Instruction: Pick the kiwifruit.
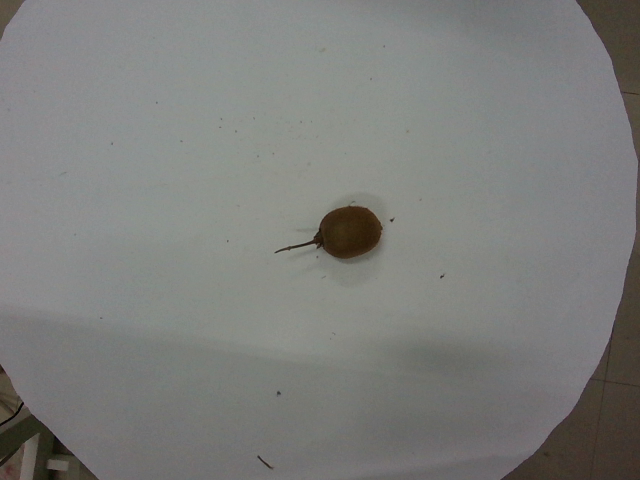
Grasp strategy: vertical